Question: What is the suspected problem?
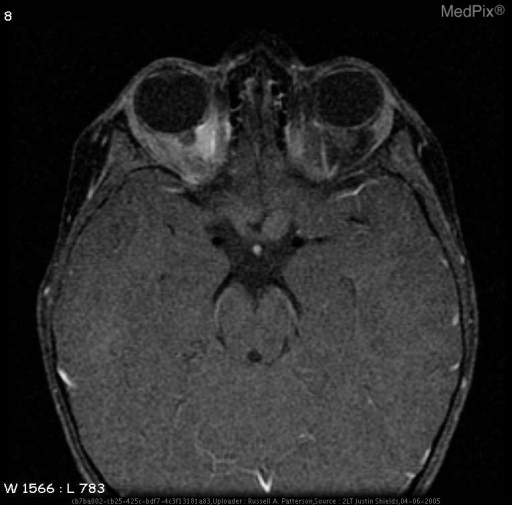
Answer: The findings suggest •  NF Spots in R posterior internal capsule.
•  L optic glioma.
•  Scoliosis with Severe Kyphosis of Cervical Spine.
•  Posterior Cervical fusion mass.
•  Dural ectasia.  Widened spinal canal.  Posterior vertebral body scalloping.
•  Syrinx.
•  Plexiform neurofibroma of L apex.. L optic glioma.. The patient might have a history of 10 yo girl with known disease for routine followup.